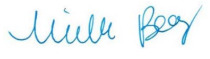
Signature of: michelle beckley